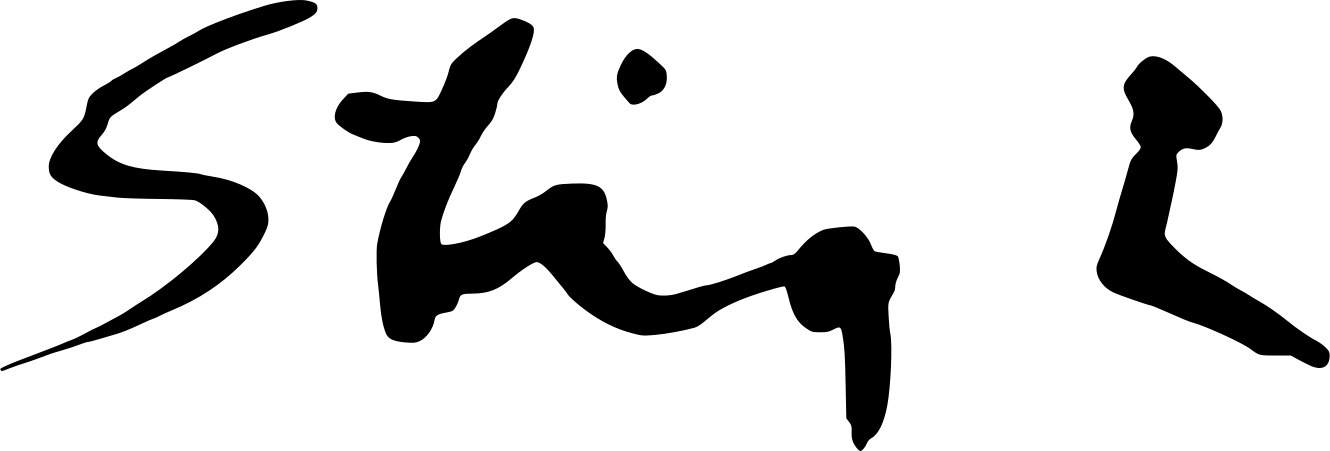
Signature of: stig lindberg